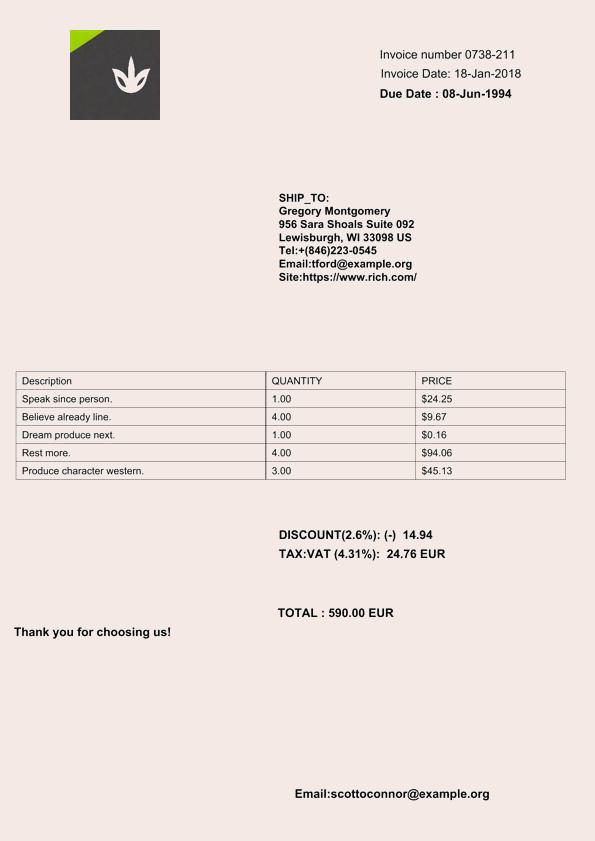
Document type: Invoice